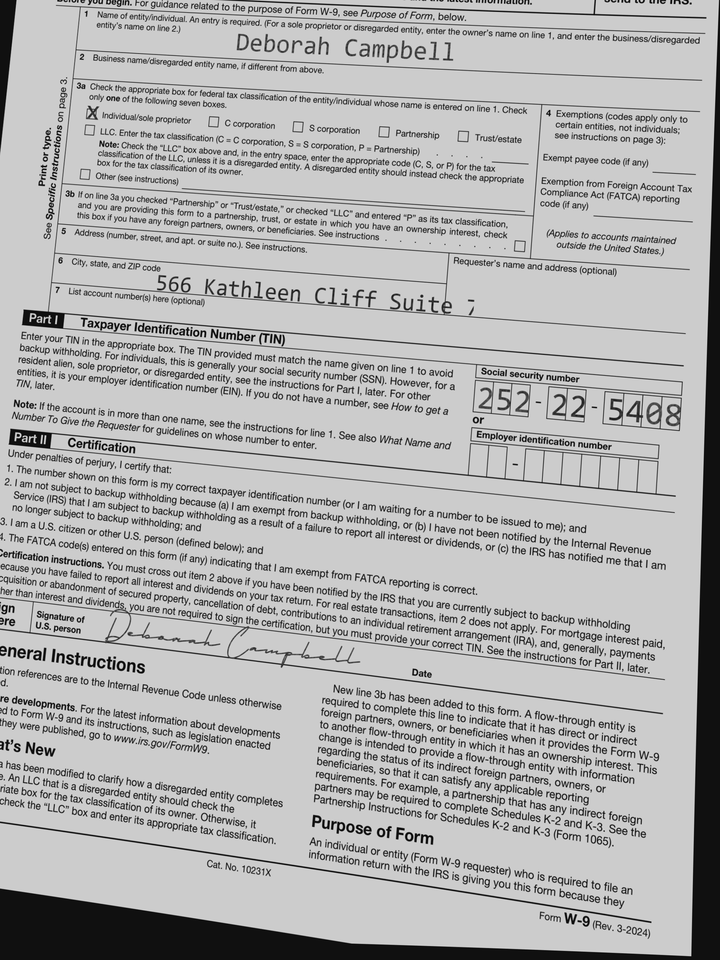
adr1: 566 Kathleen Cliff Suite 779
cbx: yes
ssn: 252225408
enm: Deborah Campbell